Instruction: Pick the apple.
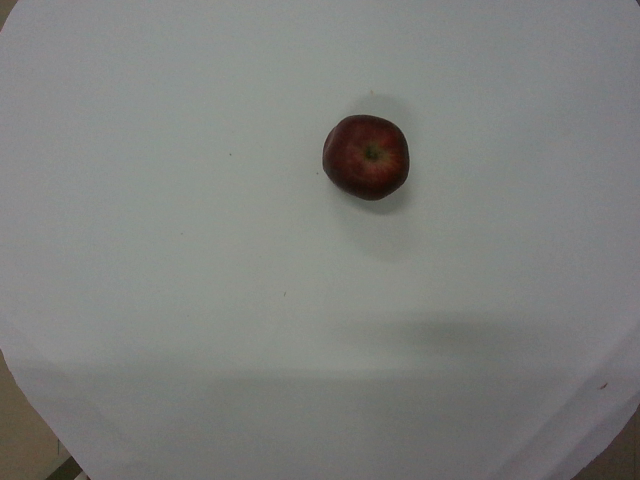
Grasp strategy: vertical